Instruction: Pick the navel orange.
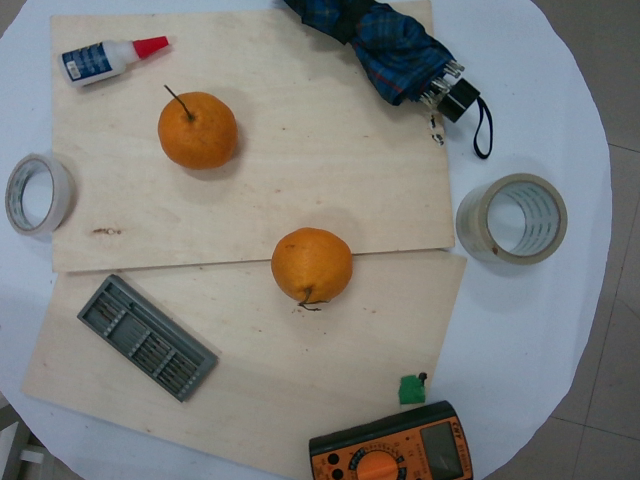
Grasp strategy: vertical